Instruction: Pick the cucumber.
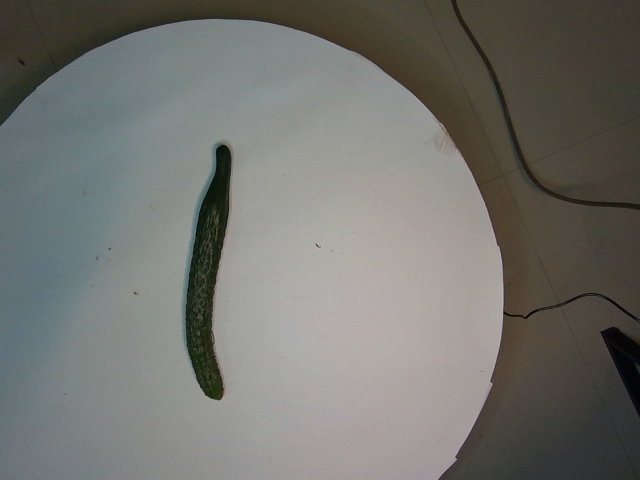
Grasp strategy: vertical